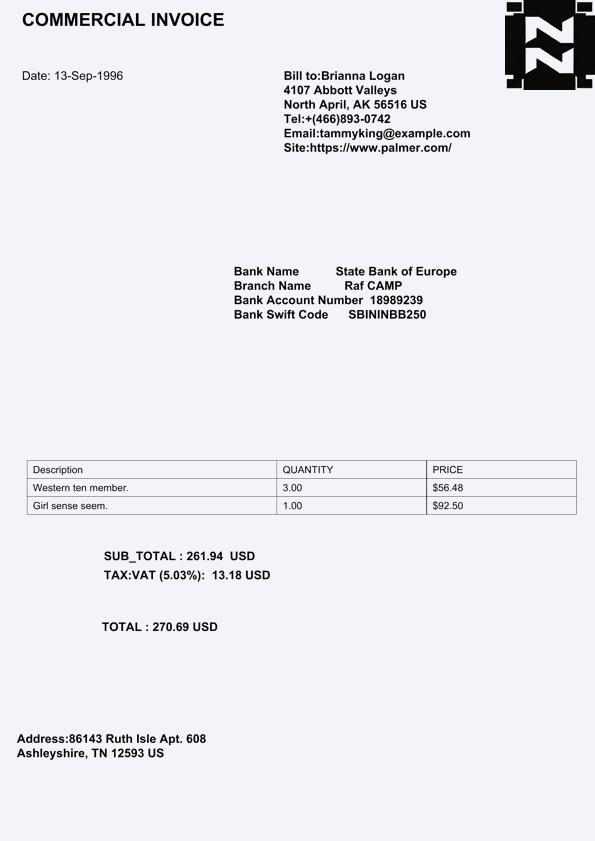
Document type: Invoice